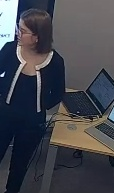
Транскрипция: Who can tell us about questions? What should we take? Sashan? We use T.P. and this art. And then I use it. You, Danny. Yes, that's right. So if you have more questions.
Категория: Педагогические действия
Подкатегория: Задаёт открытый вопрос; Делает пояснение/объяснение; Оценивает ответ (конструктивная критика)
Описание действия: Учитель спрашивает у класса согласны ли они с ответом ученицы  у доски, одна из учениц исправляет ответ и после учитель объясняет допущенную ошибку
Контекст и комментарии: Контекст ДО: Ученица выполняла задание у доски. Результат после: Ученики совестно пришли к верному решению. Педагогический эффект: привлекая других учеников к проверке у доски, учитель вовлекает весь класс в решение задачи и не позволяет вниманию учеников рассеиваться